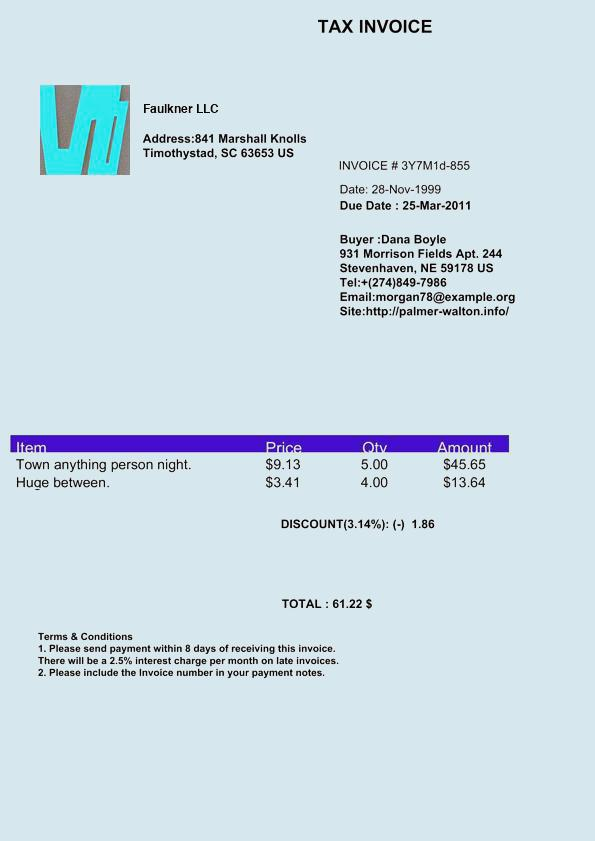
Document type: Invoice